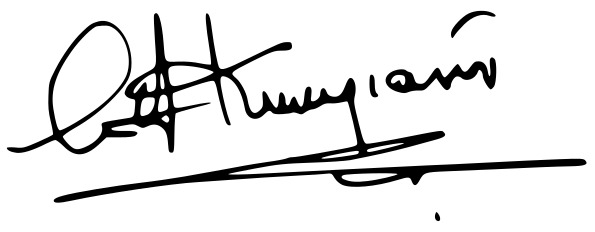
Signature of: spiros cyprianou